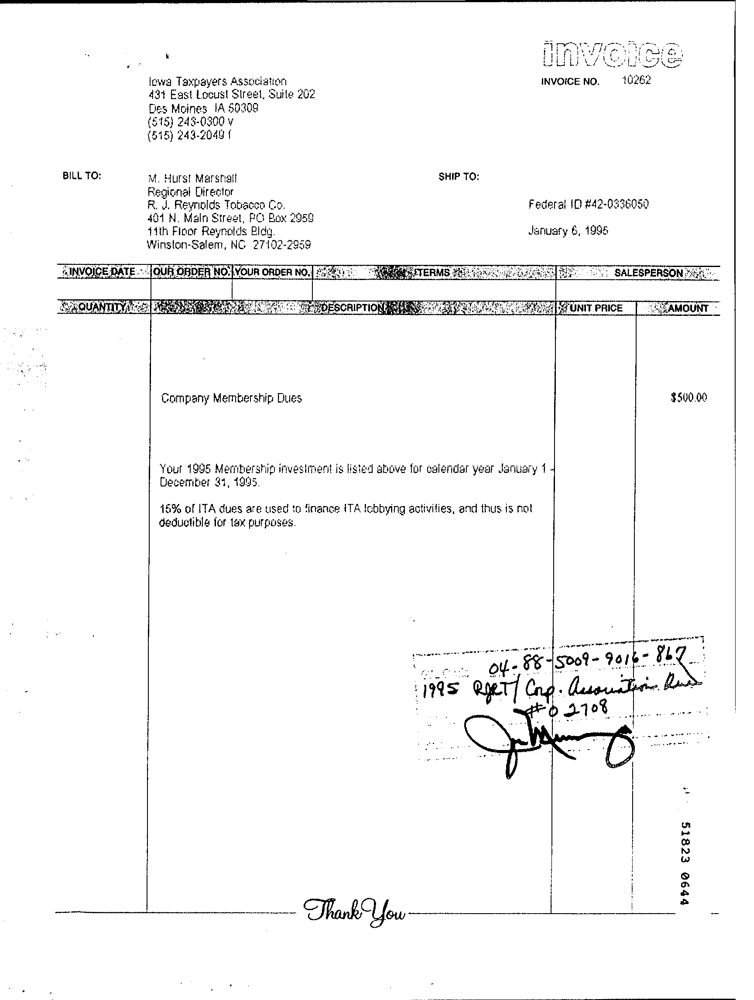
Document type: Invoice